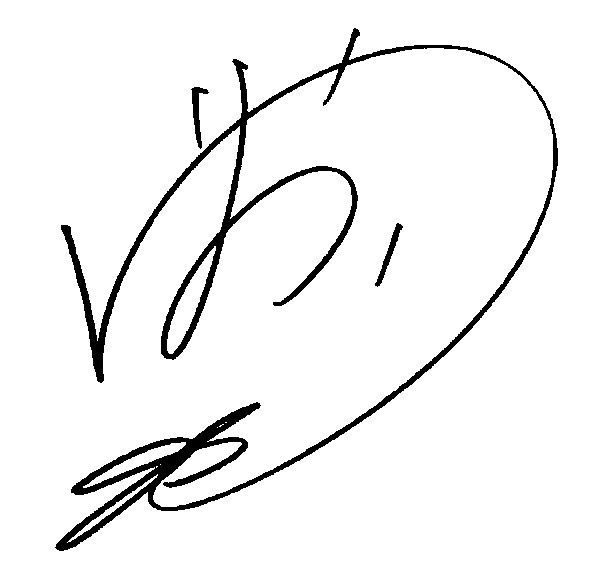
Signature of: iori kogawa